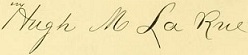
Signature of: hugh mcelroy larue